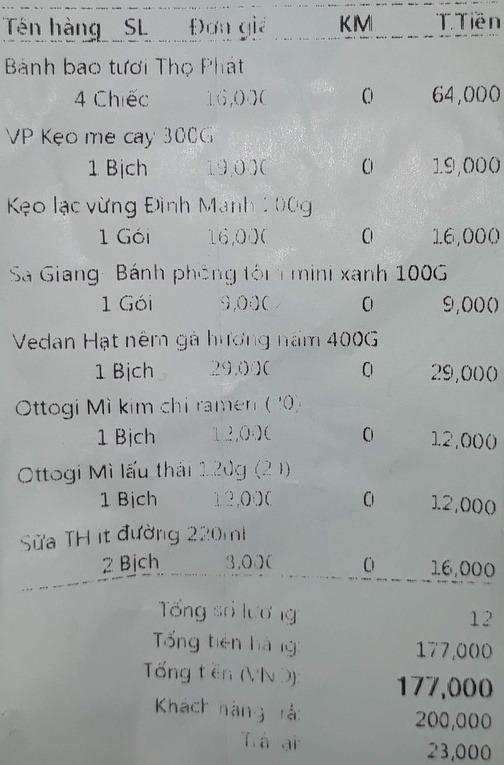
<table>
<tr>
<th>Tên hàng</th>
<th>SL</th>
<th>Đơn giá</th>
<th>KM</th>
<th>T.Tiền</th>
</tr>
<tr>
<td>Bánh bao tươi Thọ Phát</td>
<td>4 Chiếc</td>
<td>16,000</td>
<td>0</td>
<td>64,000</td>
</tr>
<tr>
<td>VP Kẹo me cay 300G</td>
<td>1 Bịch</td>
<td>19,000</td>
<td>0</td>
<td>19,000</td>
</tr>
<tr>
<td>Kẹo lạc vừng Đinh Mạnh 100g</td>
<td>1 Gói</td>
<td>16,000</td>
<td>0</td>
<td>16,000</td>
</tr>
<tr>
<td>Sa Giang Bánh phồng tôm mini xanh 100G</td>
<td>1 Gói</td>
<td>9,000</td>
<td>0</td>
<td>9,000</td>
</tr>
<tr>
<td>Vedan Hạt nêm gà hương nấm 400G</td>
<td>1 Bịch</td>
<td>29,000</td>
<td>0</td>
<td>29,000</td>
</tr>
<tr>
<td>Ottogi Mì kim chi ramen (10)</td>
<td>1 Bịch</td>
<td>12,000</td>
<td>0</td>
<td>12,000</td>
</tr>
<tr>
<td>Ottogi Mì lẩu thái 120g (21)</td>
<td>1 Bịch</td>
<td>12,000</td>
<td>0</td>
<td>12,000</td>
</tr>
<tr>
<td>Sữa TH ít đường 220ml</td>
<td>2 Bịch</td>
<td>8,000</td>
<td>0</td>
<td>16,000</td>
</tr>
</table>

Tổng số lượng 12
Tổng tiền hàng 177,000
Tổng tiền (VNĐ): 177,000
Khách hàng trả: 200,000
Trả lại 23,000